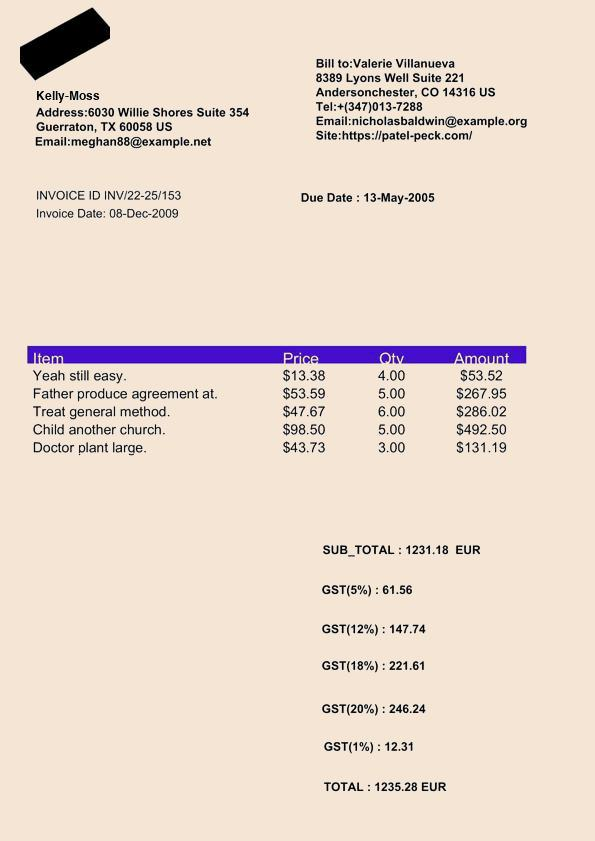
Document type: Invoice